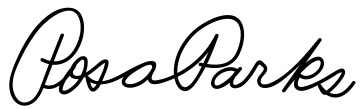
Signature of: rosa parks